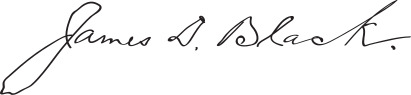
Signature of: james d black